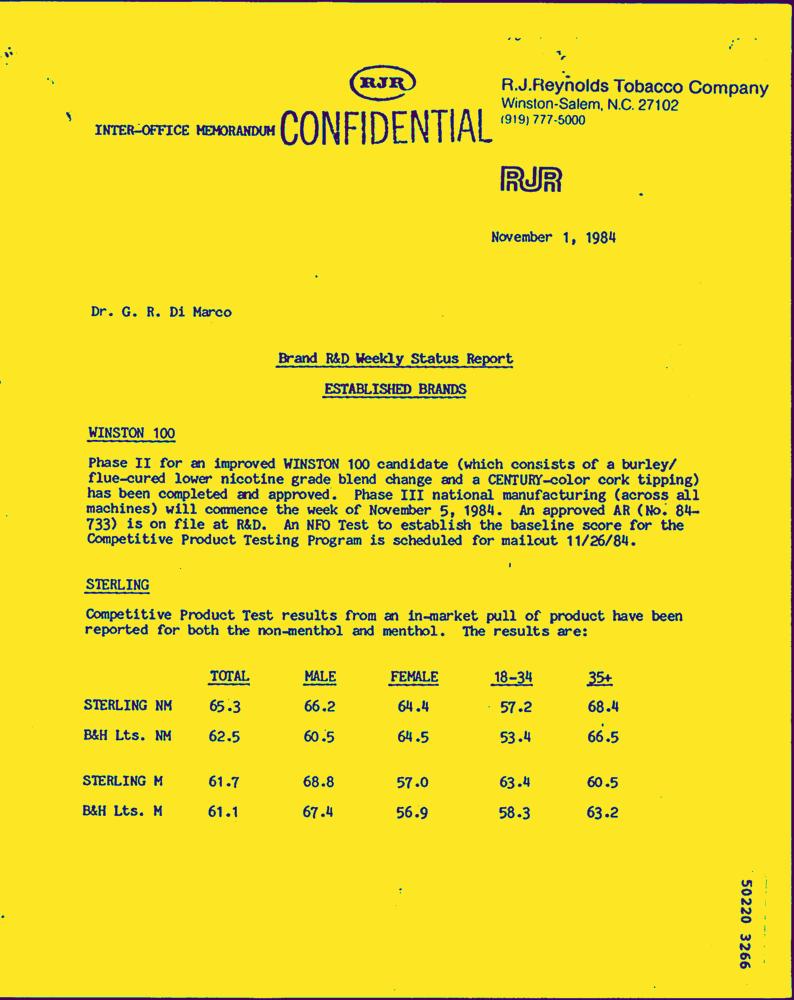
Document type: Letter-Doc